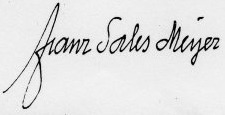
Signature of: franz sales meyer